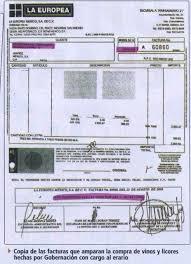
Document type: Invoice